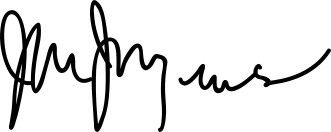
Signature of: jo jorgensen